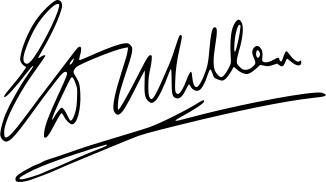
Signature of: edward millen